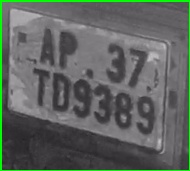
License plate number: AP 37TD 9389